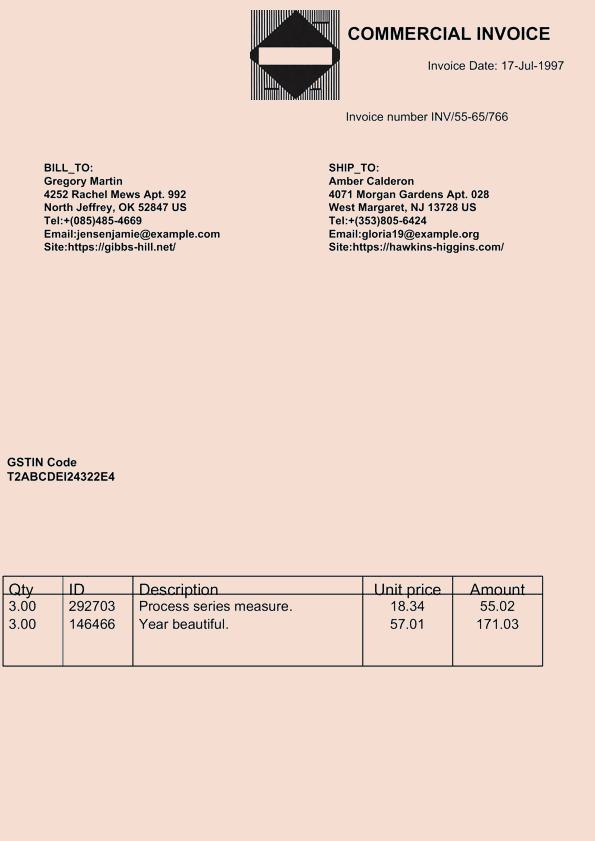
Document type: Invoice